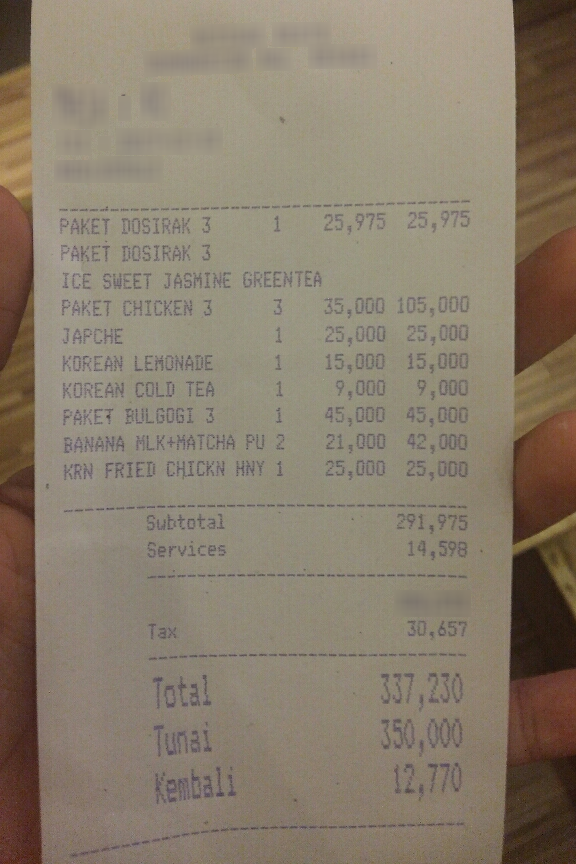
Number of items: 8
Subtotal: 291,975
Service charge: 14,598
Tax: 30,657
Total: 337,230
OCR text regions:
text: PAKET
text: DOSIRAK
text: 3
text: 1
text: 25,975
text: 25,975
text: PAKET
text: DOSIRAK
text: 3
text: ICE
text: SWEET
text: JASMINE
text: GREENTEA
text: PAKET
text: CHICKEN
text: 3
text: 3
text: 35,000
text: 105,000
text: JAPCHE
text: 1
text: 25,000
text: 25,000
text: KOREAN
text: LEMONADE
text: 1
text: 15,000
text: 15,000
text: KOREAN
text: COLD
text: TEA
text: 1
text: 9,000
text: 9,000
text: PAKET
text: BULGOGI
text: 3
text: 1
text: 45,000
text: 45,000
text: BANANA
text: MLK+MATCHA
text: PU
text: 2
text: 21,000
text: 42,000
text: KRN
text: FRIED
text: CHICKN
text: HNY
text: 1
text: 25,000
text: 25,000
text: Subtotal
text: 291,975
text: Services
text: 14,598
text: Tax
text: 30,657
text: Total
text: 337,230
text: Tunai
text: 350,000
text: Kembali
text: 12,770